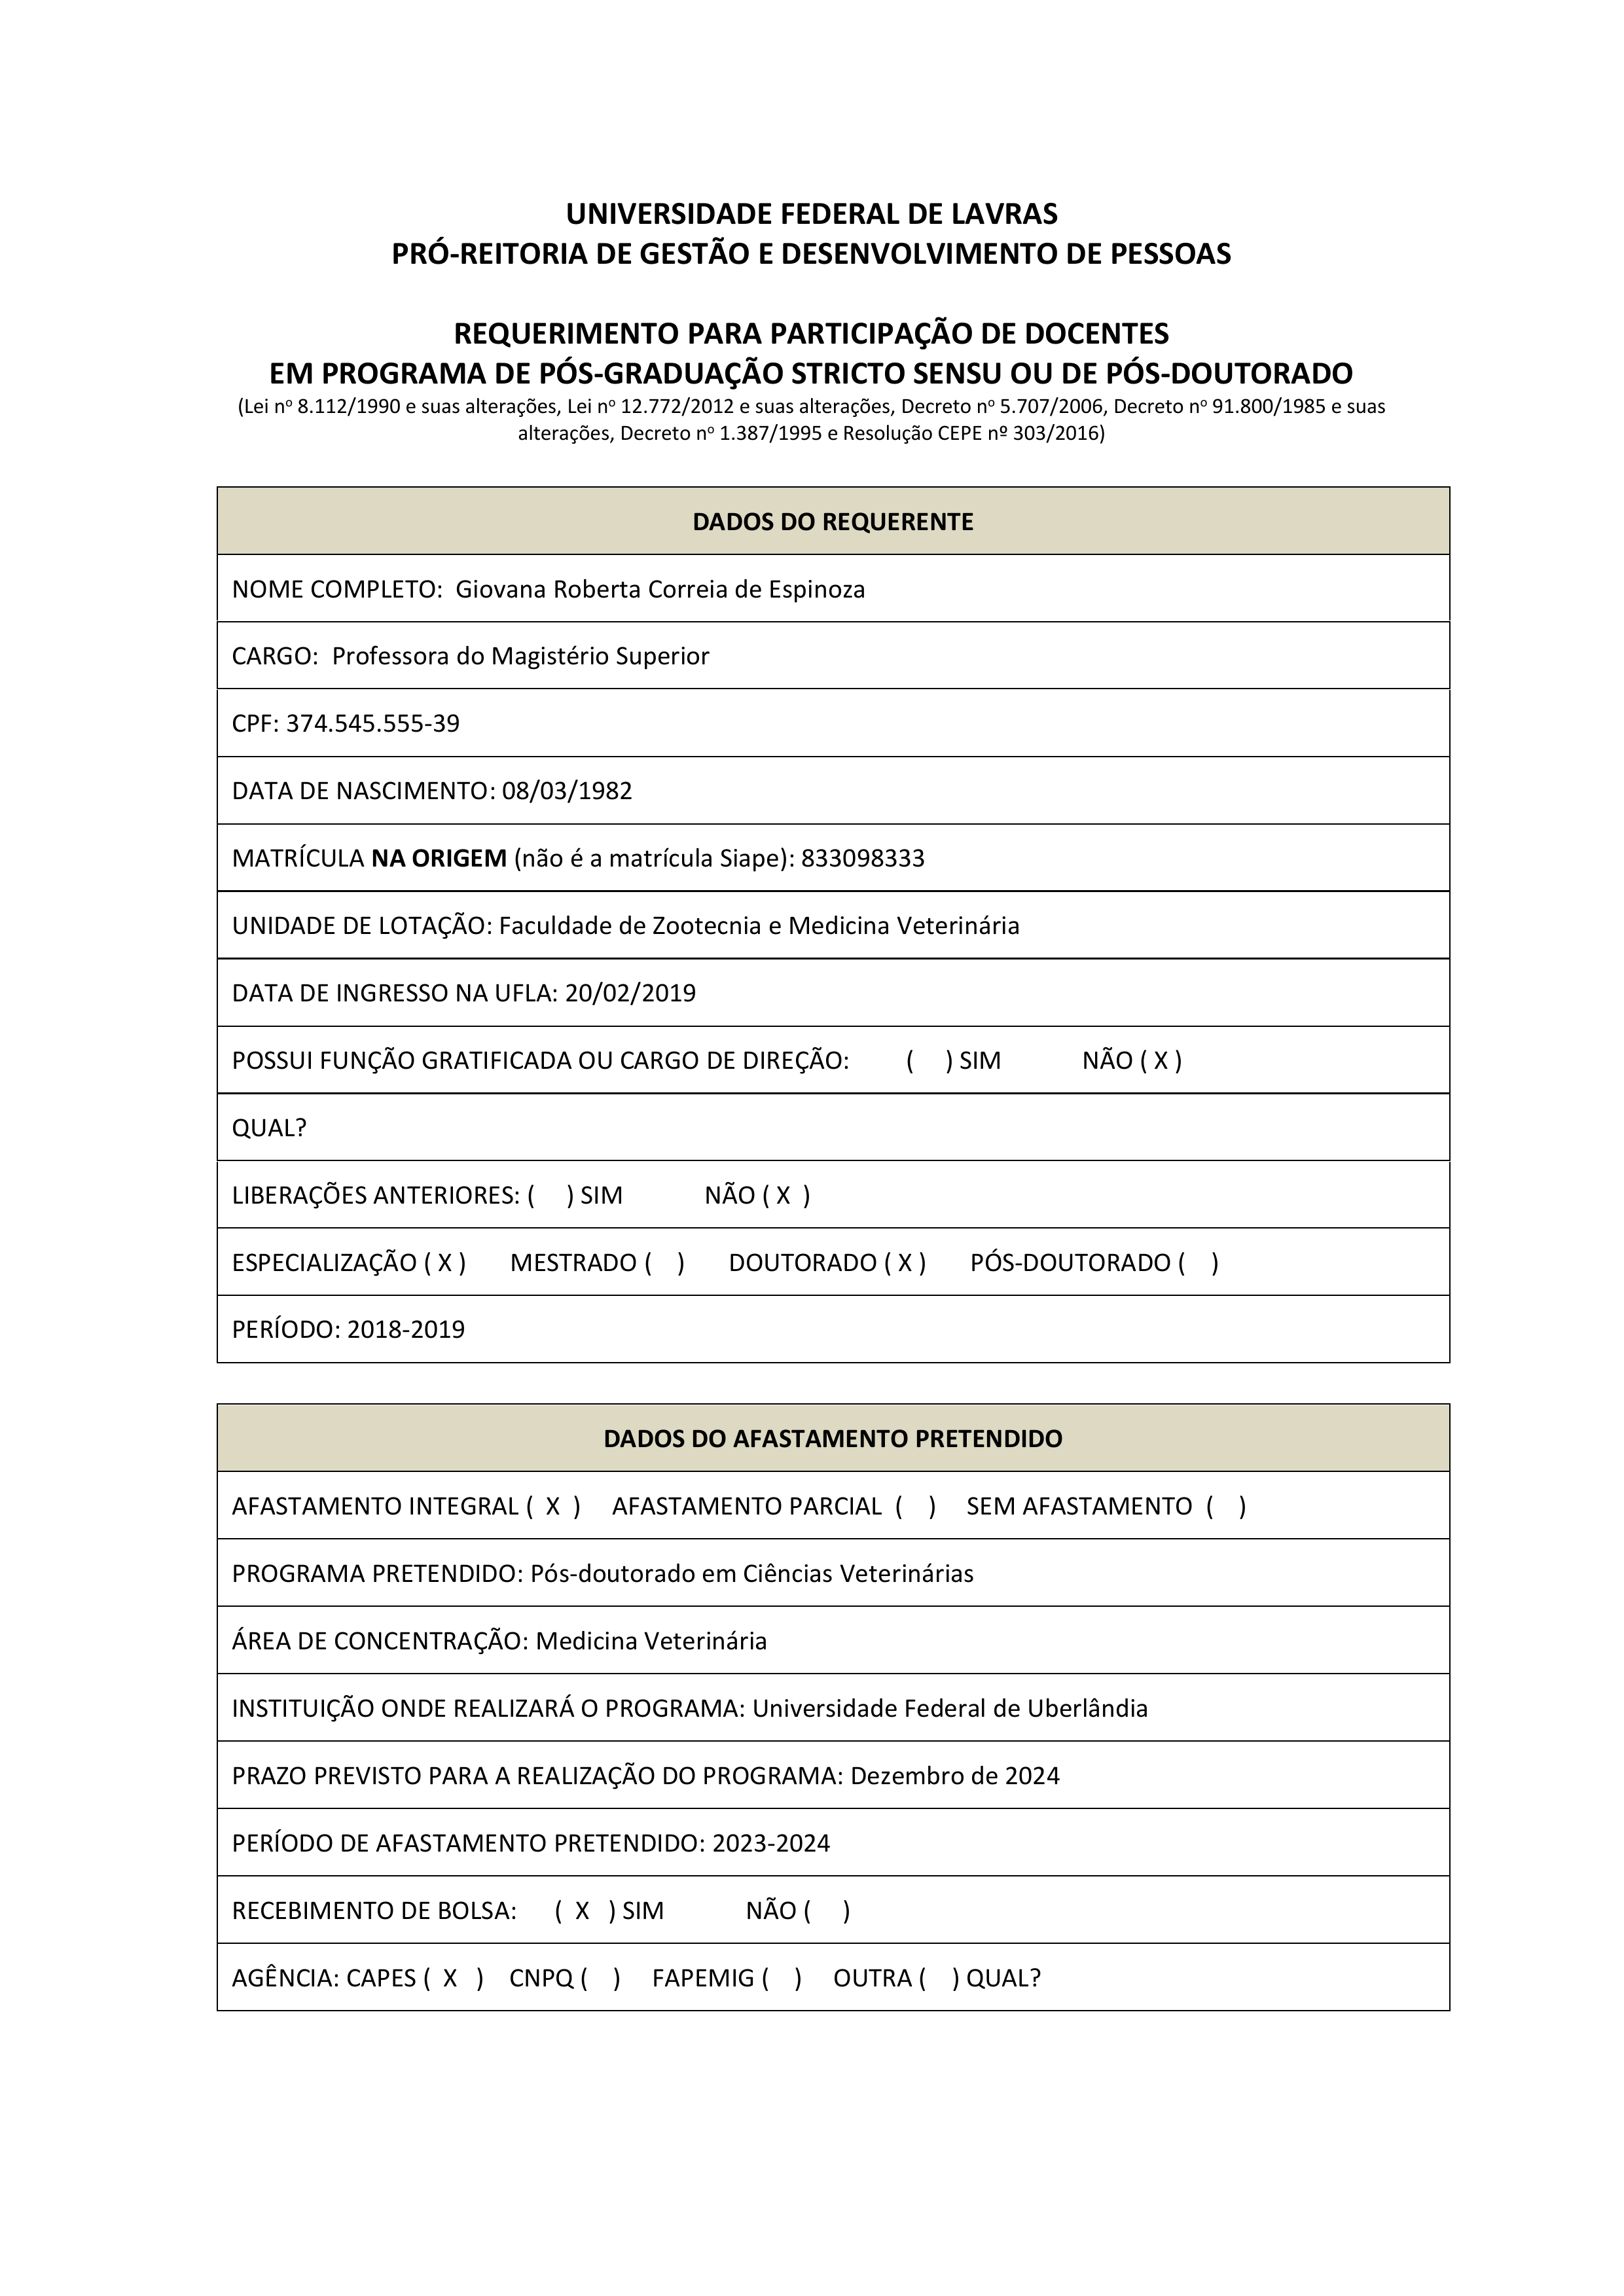
UNIVERSIDADE FEDERAL DE LAVRAS
PRÓ-REITORIA DE GESTÃO E DESENVOLVIMENTO DE PESSOAS
REQUERIMENTO PARA PARTICIPAÇÃO DE DOCENTES EM PROGRAMA DE PÓS-GRADUAÇÃO STRICTO SENSU OU DE PÓS-DOUTORADO
(Lei nº 8.112/1990 e suas alterações, Lei nº 12.772/2012 e suas alterações, Decreto nº 5.707/2006, Decreto nº 91.800/1985 e suas alterações, Decreto nº 1.387/1995 e Resolução CEPE nº 303/2016)
DADOS DO REQUERENTE
NOME COMPLETO:
Giovana Roberta Correia de Espinoza
CARGO:
Professora do Magistério Superior
CPF:
374.545.555-39
DATA DE NASCIMENTO:
08/03/1982
MATRÍCULA NA ORIGEM (não é a matrícula Siape):
833098333
UNIDADE DE LOTAÇÃO:
Faculdade de Zootecnia e Medicina Veterinária
DATA DE INGRESSO NA UFLA:
20/02/2019
POSSUI FUNÇÃO GRATIFICADA OU CARGO DE DIREÇÃO:
NÃO
(X)
( ) SIM
QUAL?
LIBERAÇÕES ANTERIORES:
NÃO
(X)
( ) SIM
PÓS-DOUTORADO ()
ESPECIALIZAÇÃO
(X)
MESTRADO ()
DOUTORADO
(X)
PERÍODO:
2018-2019
DADOS DO AFASTAMENTO PRETENDIDO
AFASTAMENTO PARCIAL ()
SEM AFASTAMENTO ()
AFASTAMENTO INTEGRAL
(X)
PROGRAMA PRETENDIDO:
Pós-doutorado em Ciências Veterinárias
ÁREA DE CONCENTRAÇÃO:
Medicina Veterinária
INSTITUIÇÃO ONDE REALIZARA O PROGRAMA:
Universidade Federal de Uberlândia
PRAZO PREVISTO PARA A REALIZAÇÃO DO PROGRAMA:
Dezembro de 2024
PERÍODO DE AFASTAMENTO PRETENDIDO:
2023-2024
RECEBIMENTO DE BOLSA:
NÃO ()
SIM
(X)
AGÊNCIA:
CNPQ ()
FAPEMIG ()
OUTRA ()
QUAL?
CAPES
(X)